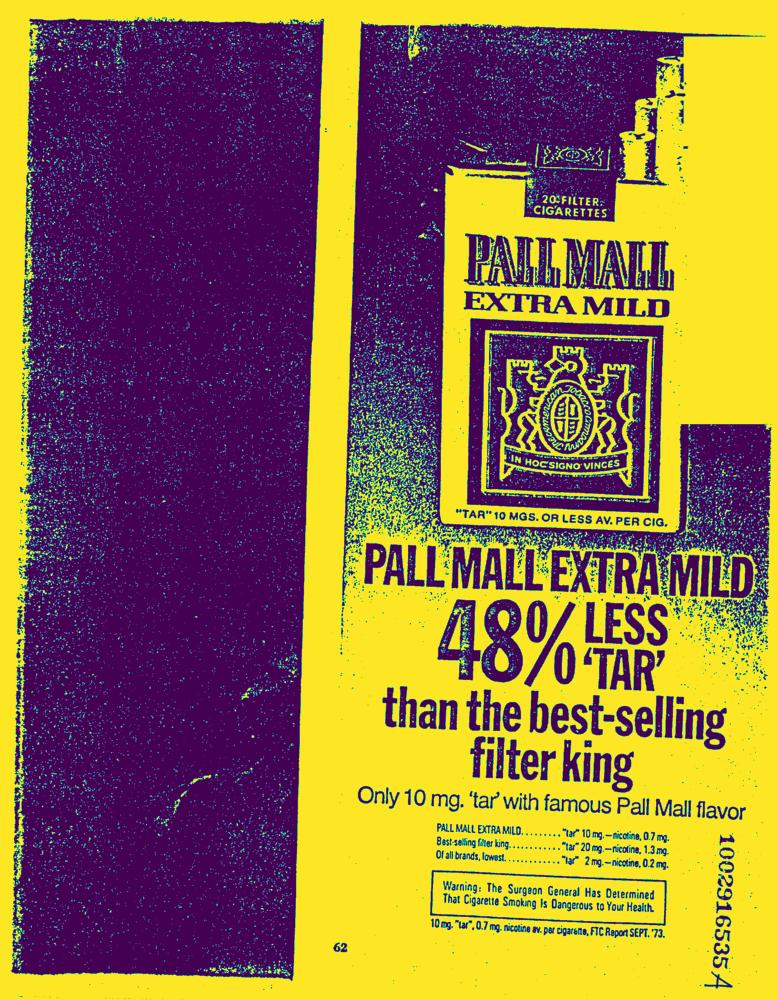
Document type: AD